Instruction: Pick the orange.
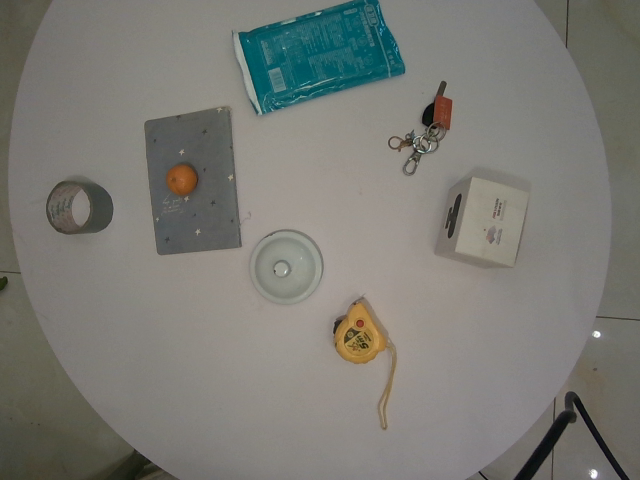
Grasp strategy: vertical